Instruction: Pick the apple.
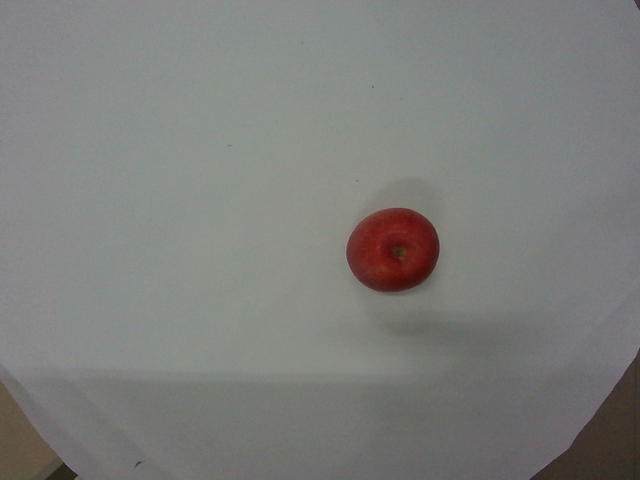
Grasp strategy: vertical